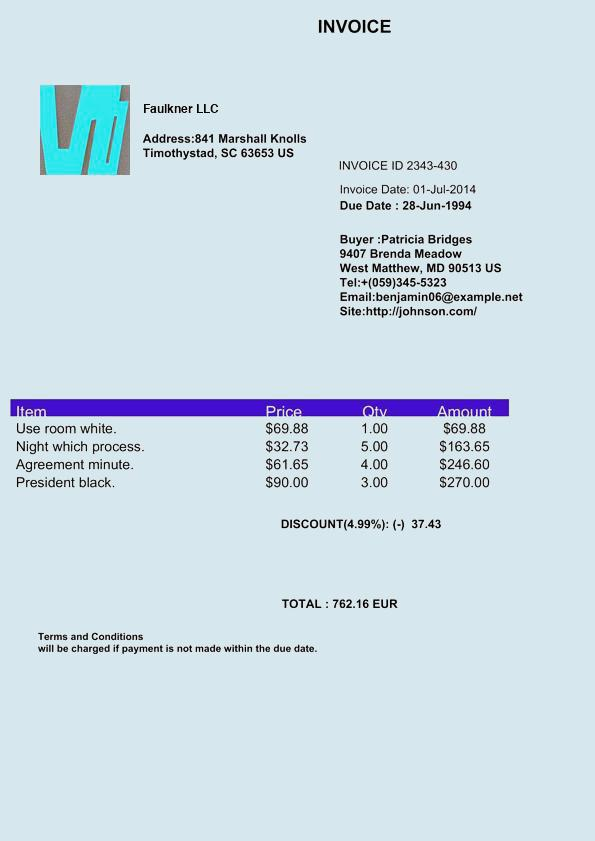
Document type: Invoice